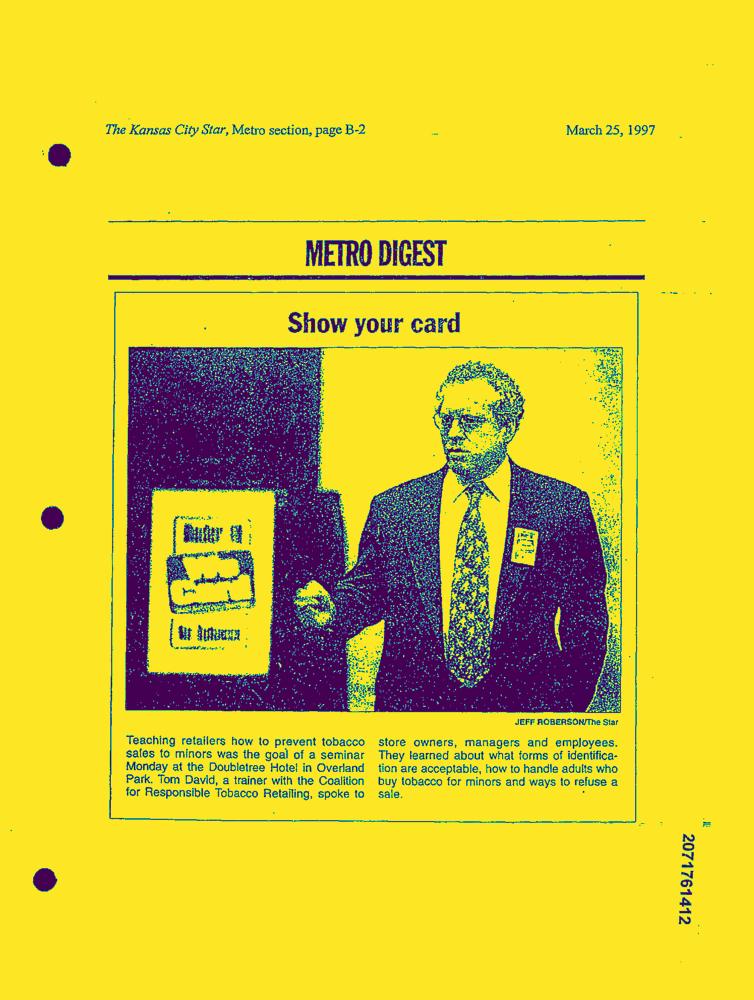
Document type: News-Article